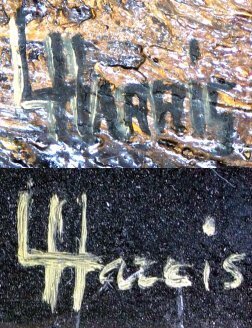
Signature of: lawrence harris